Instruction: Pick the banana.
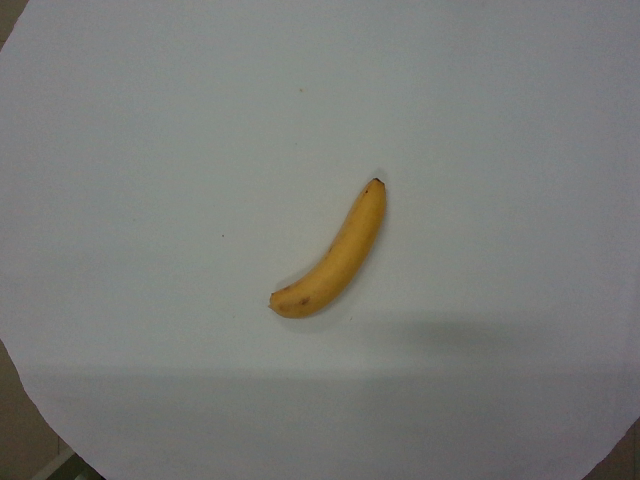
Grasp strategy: vertical